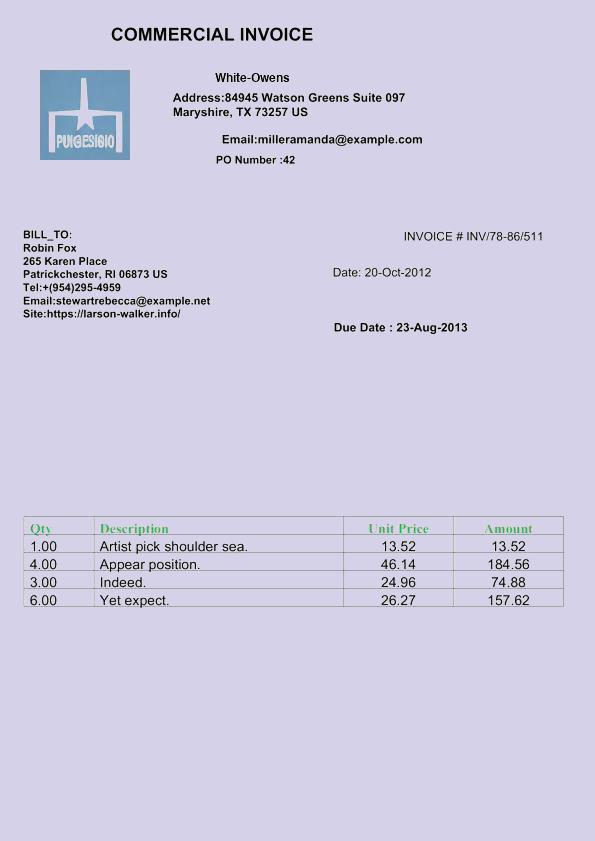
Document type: Invoice